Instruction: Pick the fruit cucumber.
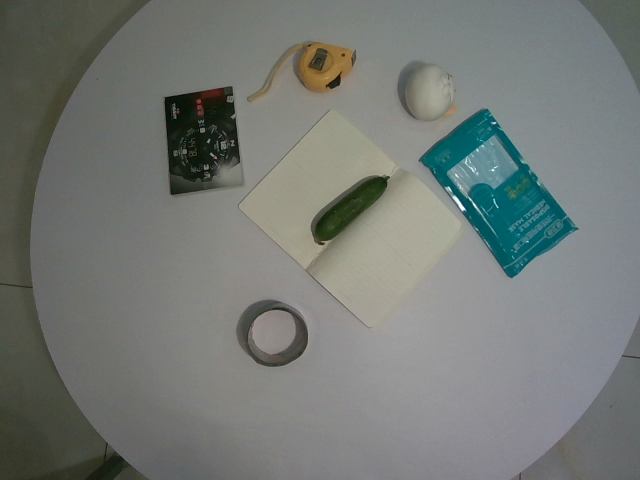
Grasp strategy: vertical